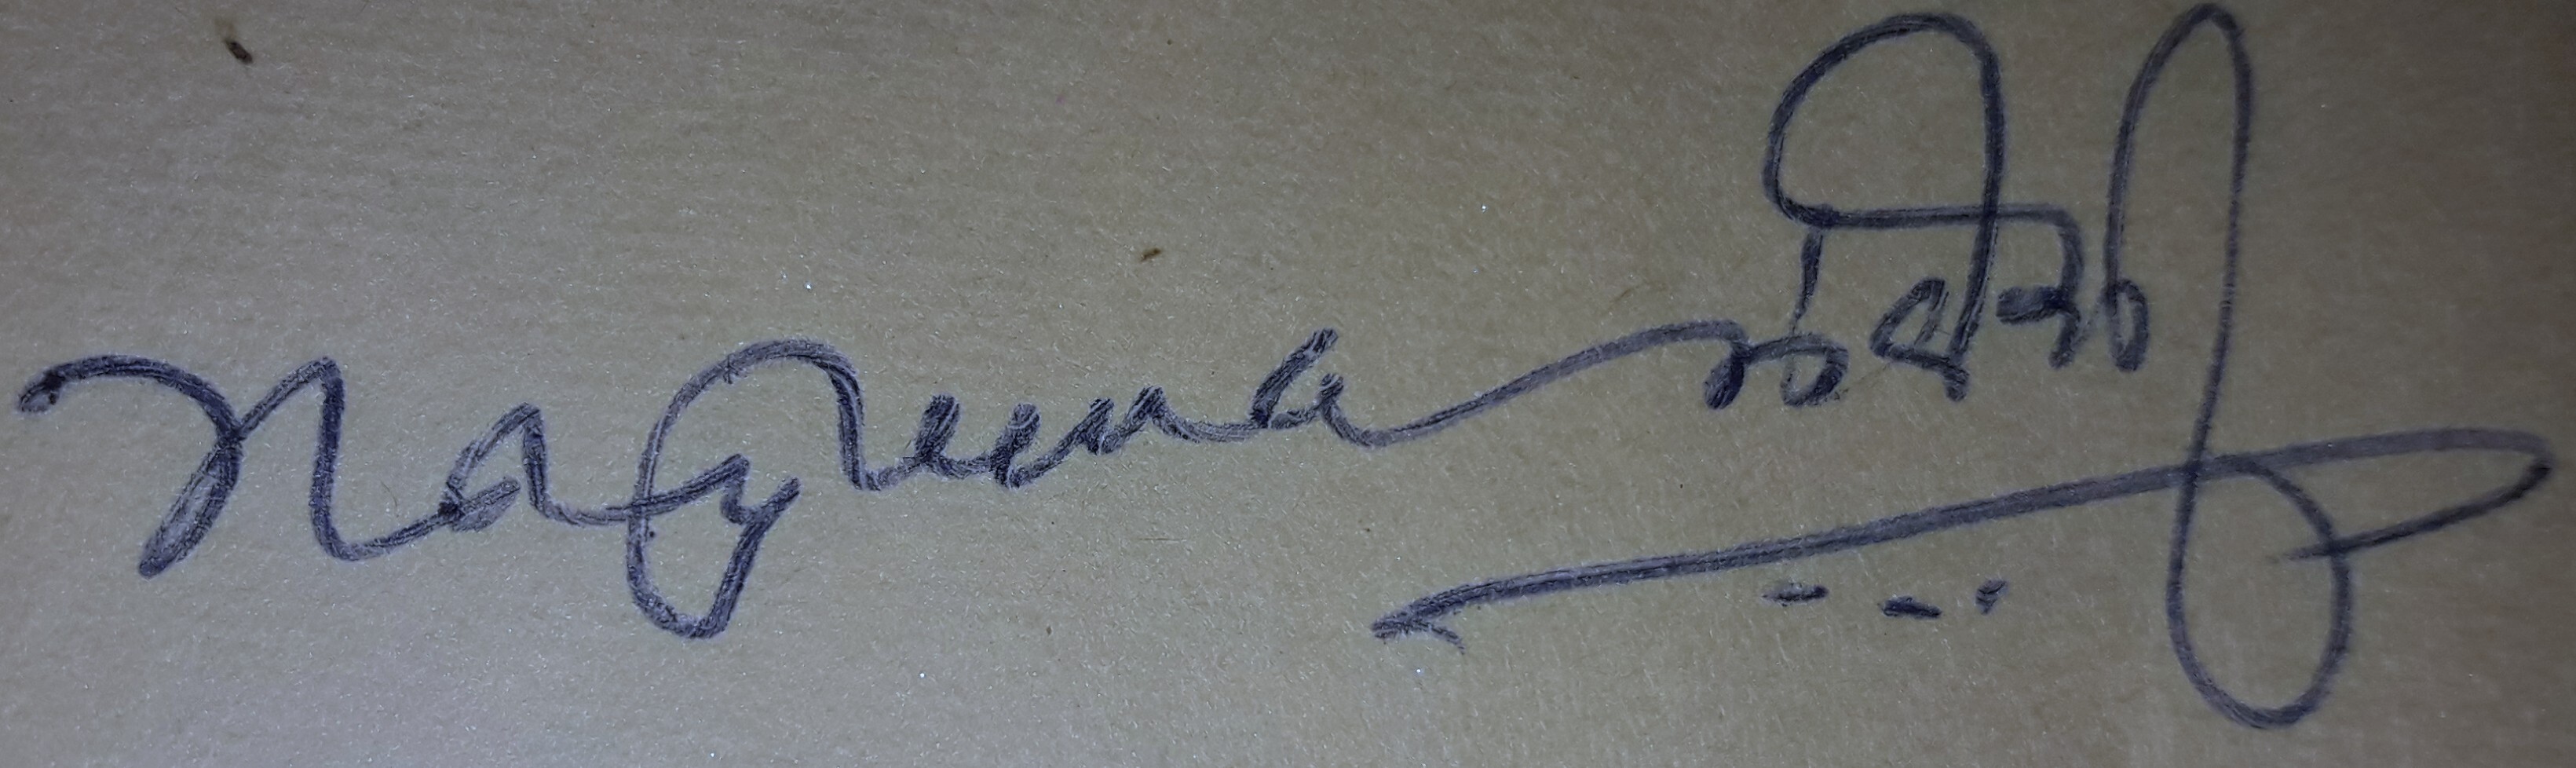
Signature of: mansukhlal jhaveri